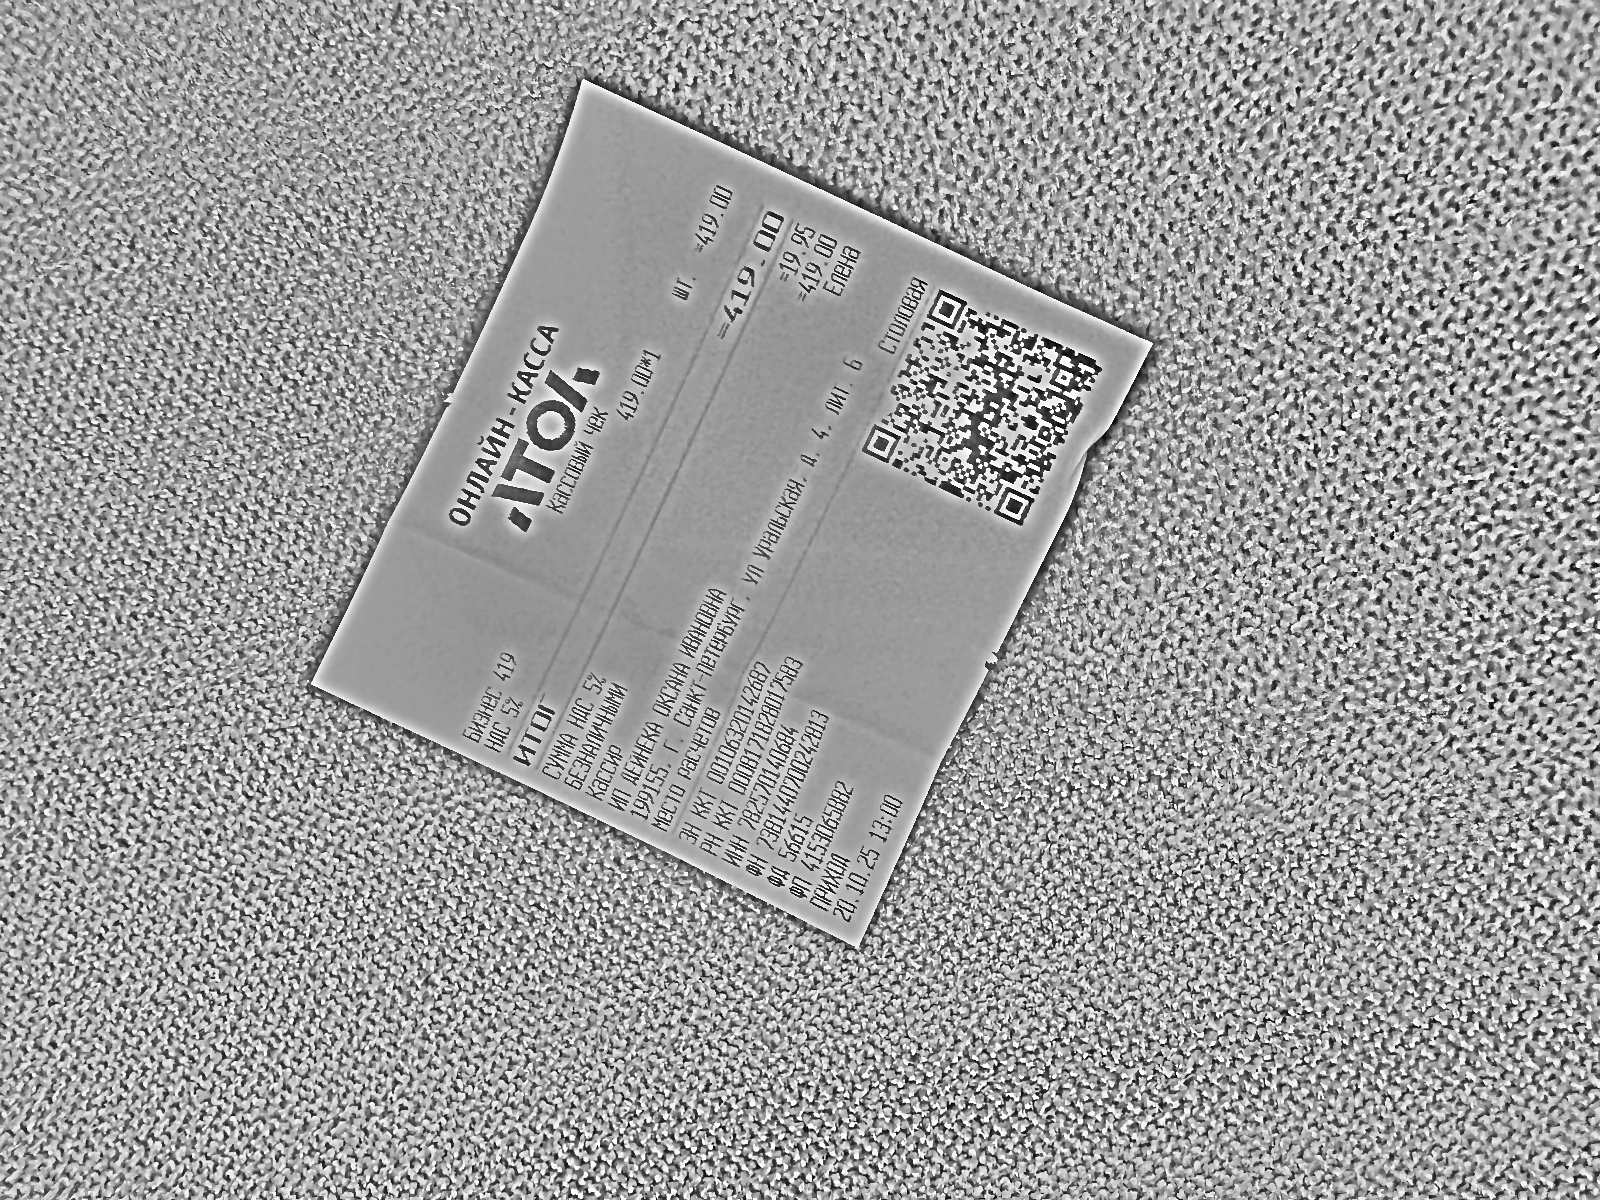
Продавец: ИП ДЕЙНЕКА ОКСАНА ИВАНОВНА
ИНН: 782570140684
Дата: 20.10.25 13:00
Товары: Бизнес 419
Количество: 1
Цена: 419.00
Сумма: 419.00
Итого: 419.00